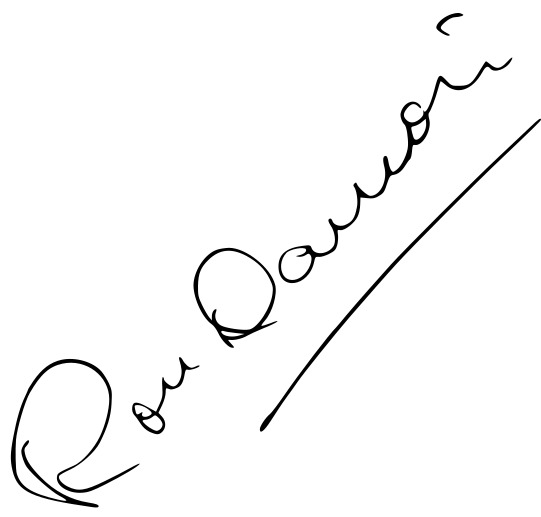
Signature of: ramón valdés